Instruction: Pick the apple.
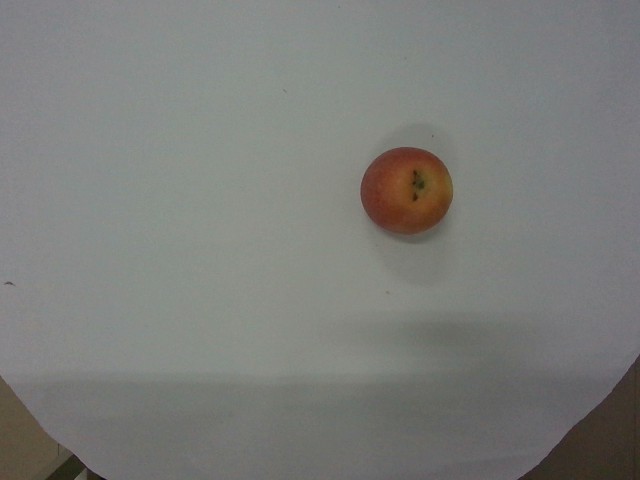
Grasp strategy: vertical